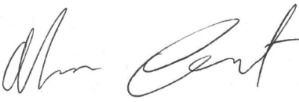
Signature of: alabas farhat